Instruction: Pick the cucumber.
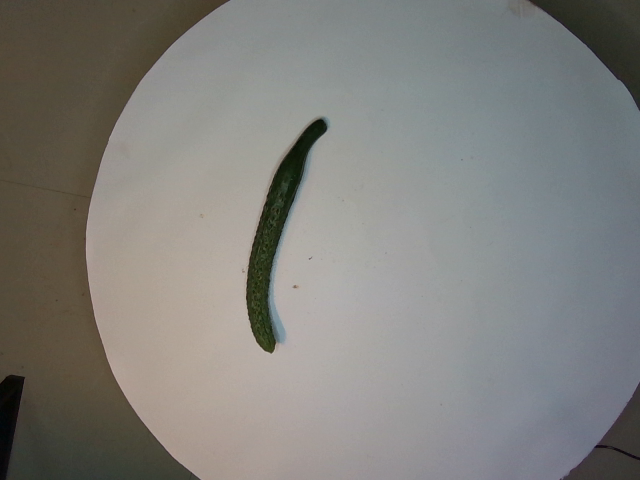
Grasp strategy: vertical